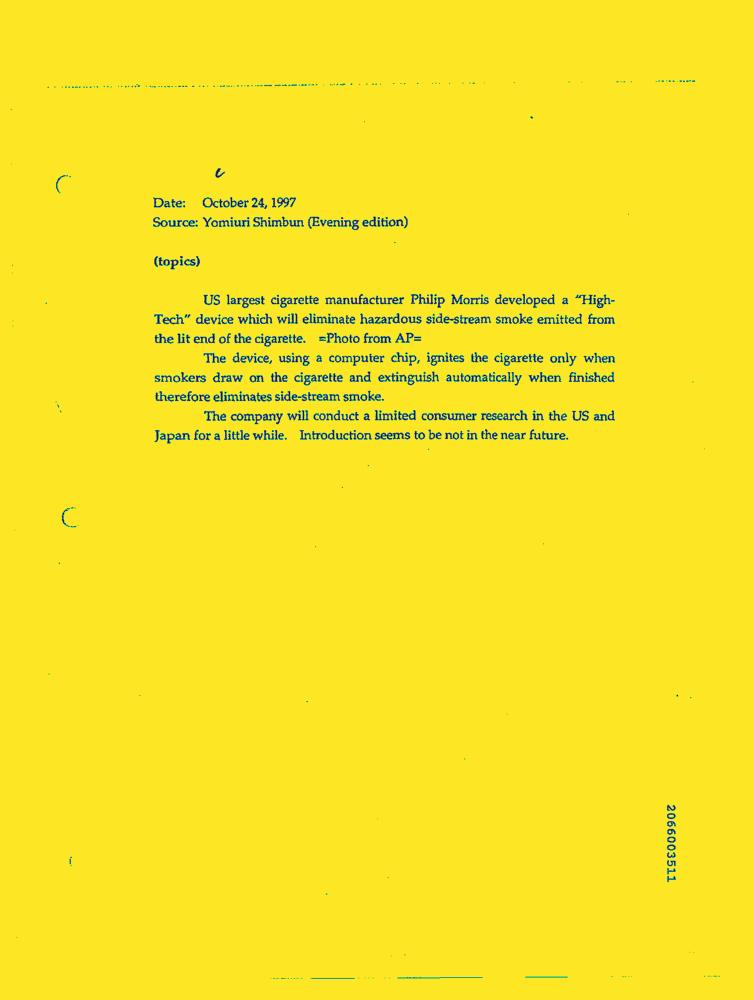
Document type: News-Article